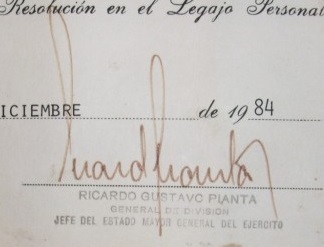
Signature of: ricardo pianta